Question: Talk about the condition:
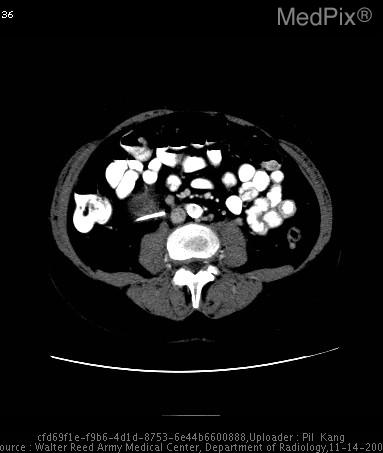
Answer: The disease is discussed as: Leiomyosarcoma is the second most common primary retroperitoneal tumor in adults, and it is the most common venous neoplasm. This entity shows three growth patterns: 1) extravascular (62%), 2 intravascular (5%), and 3) both (33%). The clinical manifestations are: 1) large abdominal mass; symptoms consistent with venous thrombosis/Budd Chiari syndrome.  The most common radiologic feature is a large, partially necrotic soft-tissue mass in the retroperitoneum with or without extension into the inferior vena cava. Computed tomography and magnetic resonance imaging typically show a nonfatty, necrotic retroperitoneal mass and a vascular component when it is present.

In this case, the tumor exhibited both extravascular and intravascular growth patterns, with a couple of images demonstrating a "beak sign" with both the IVC and the left renal vein strongly suggesting the origin as being from the IVC itself.

Treatment of choice is surgical excision.  Long-term prognosis is usually poor.